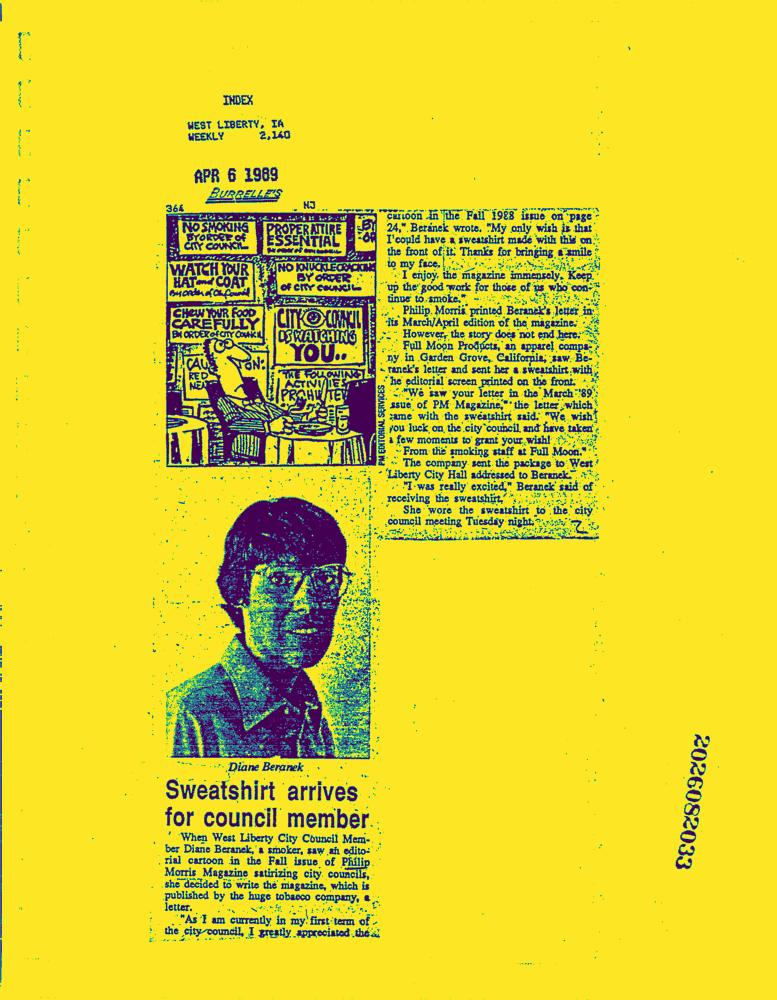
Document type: News-Article